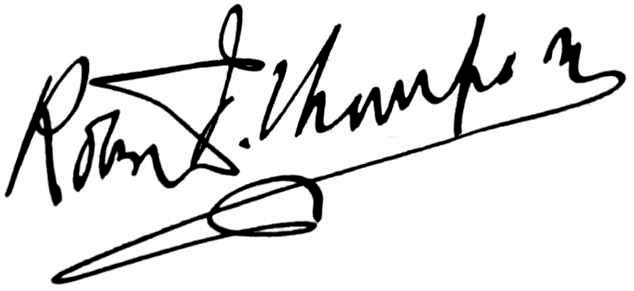
Signature of: robert john thompson